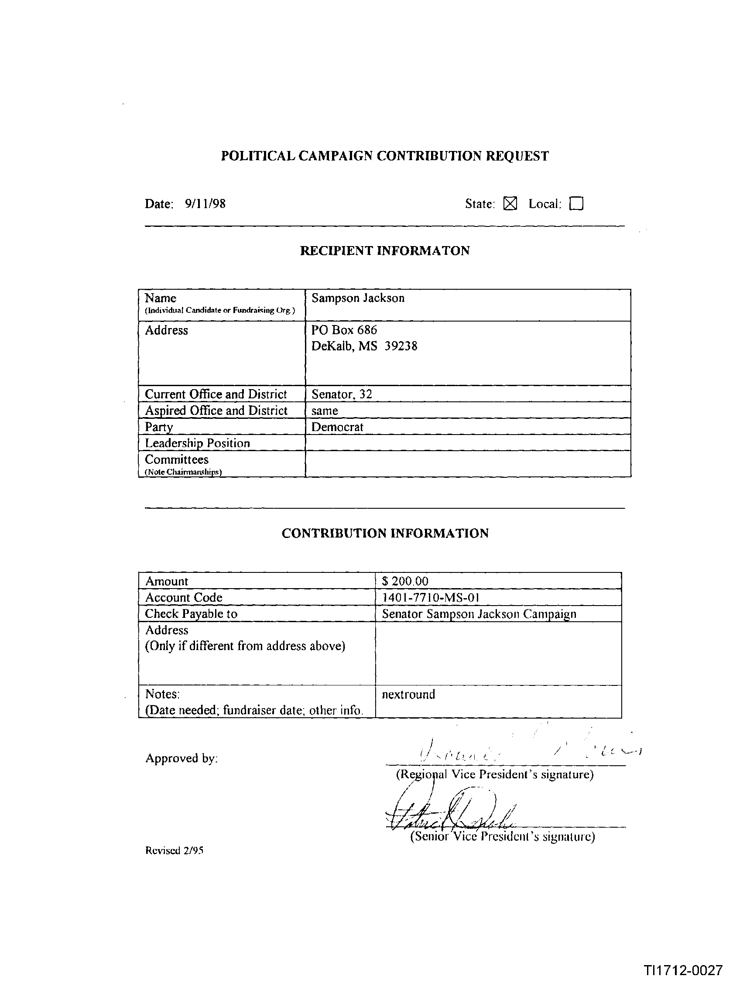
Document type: Invoice